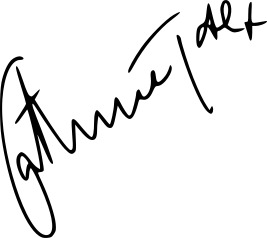
Signature of: catherine tate